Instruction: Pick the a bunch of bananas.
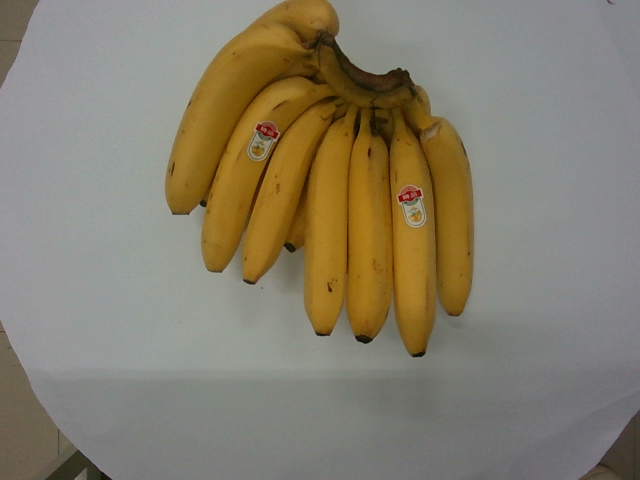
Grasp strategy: vertical